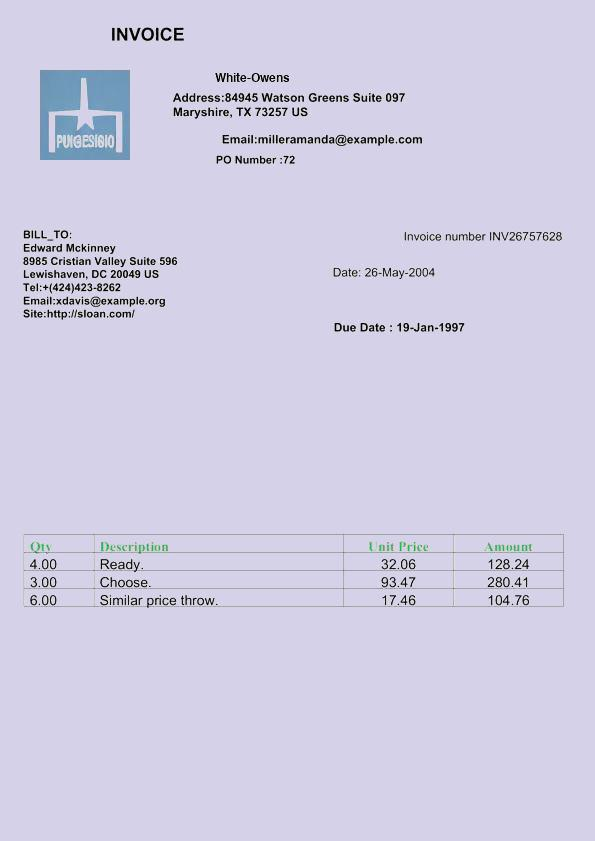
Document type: Invoice